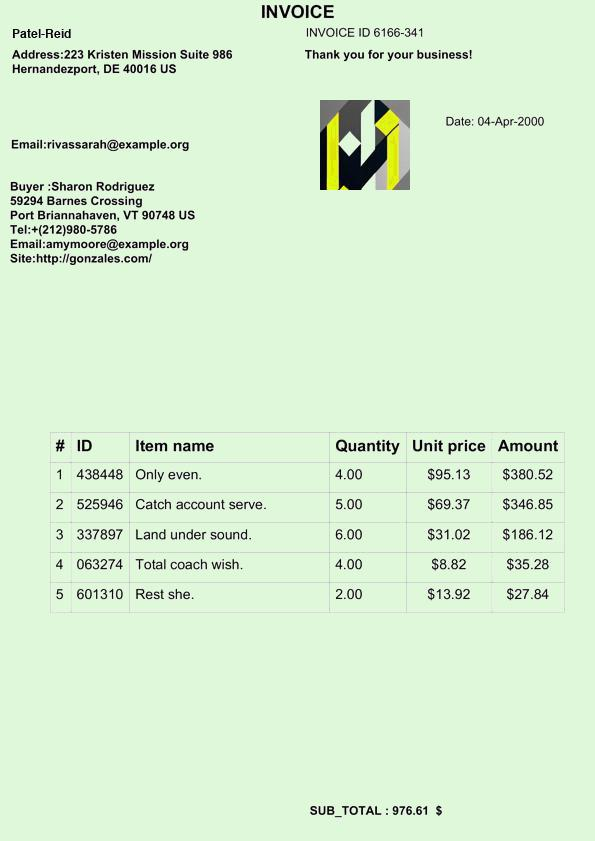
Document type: Invoice